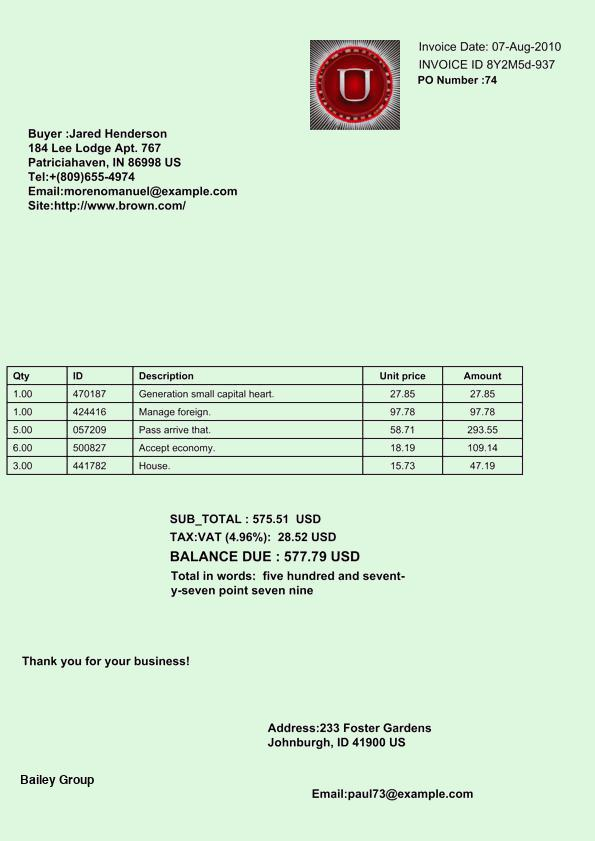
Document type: Invoice